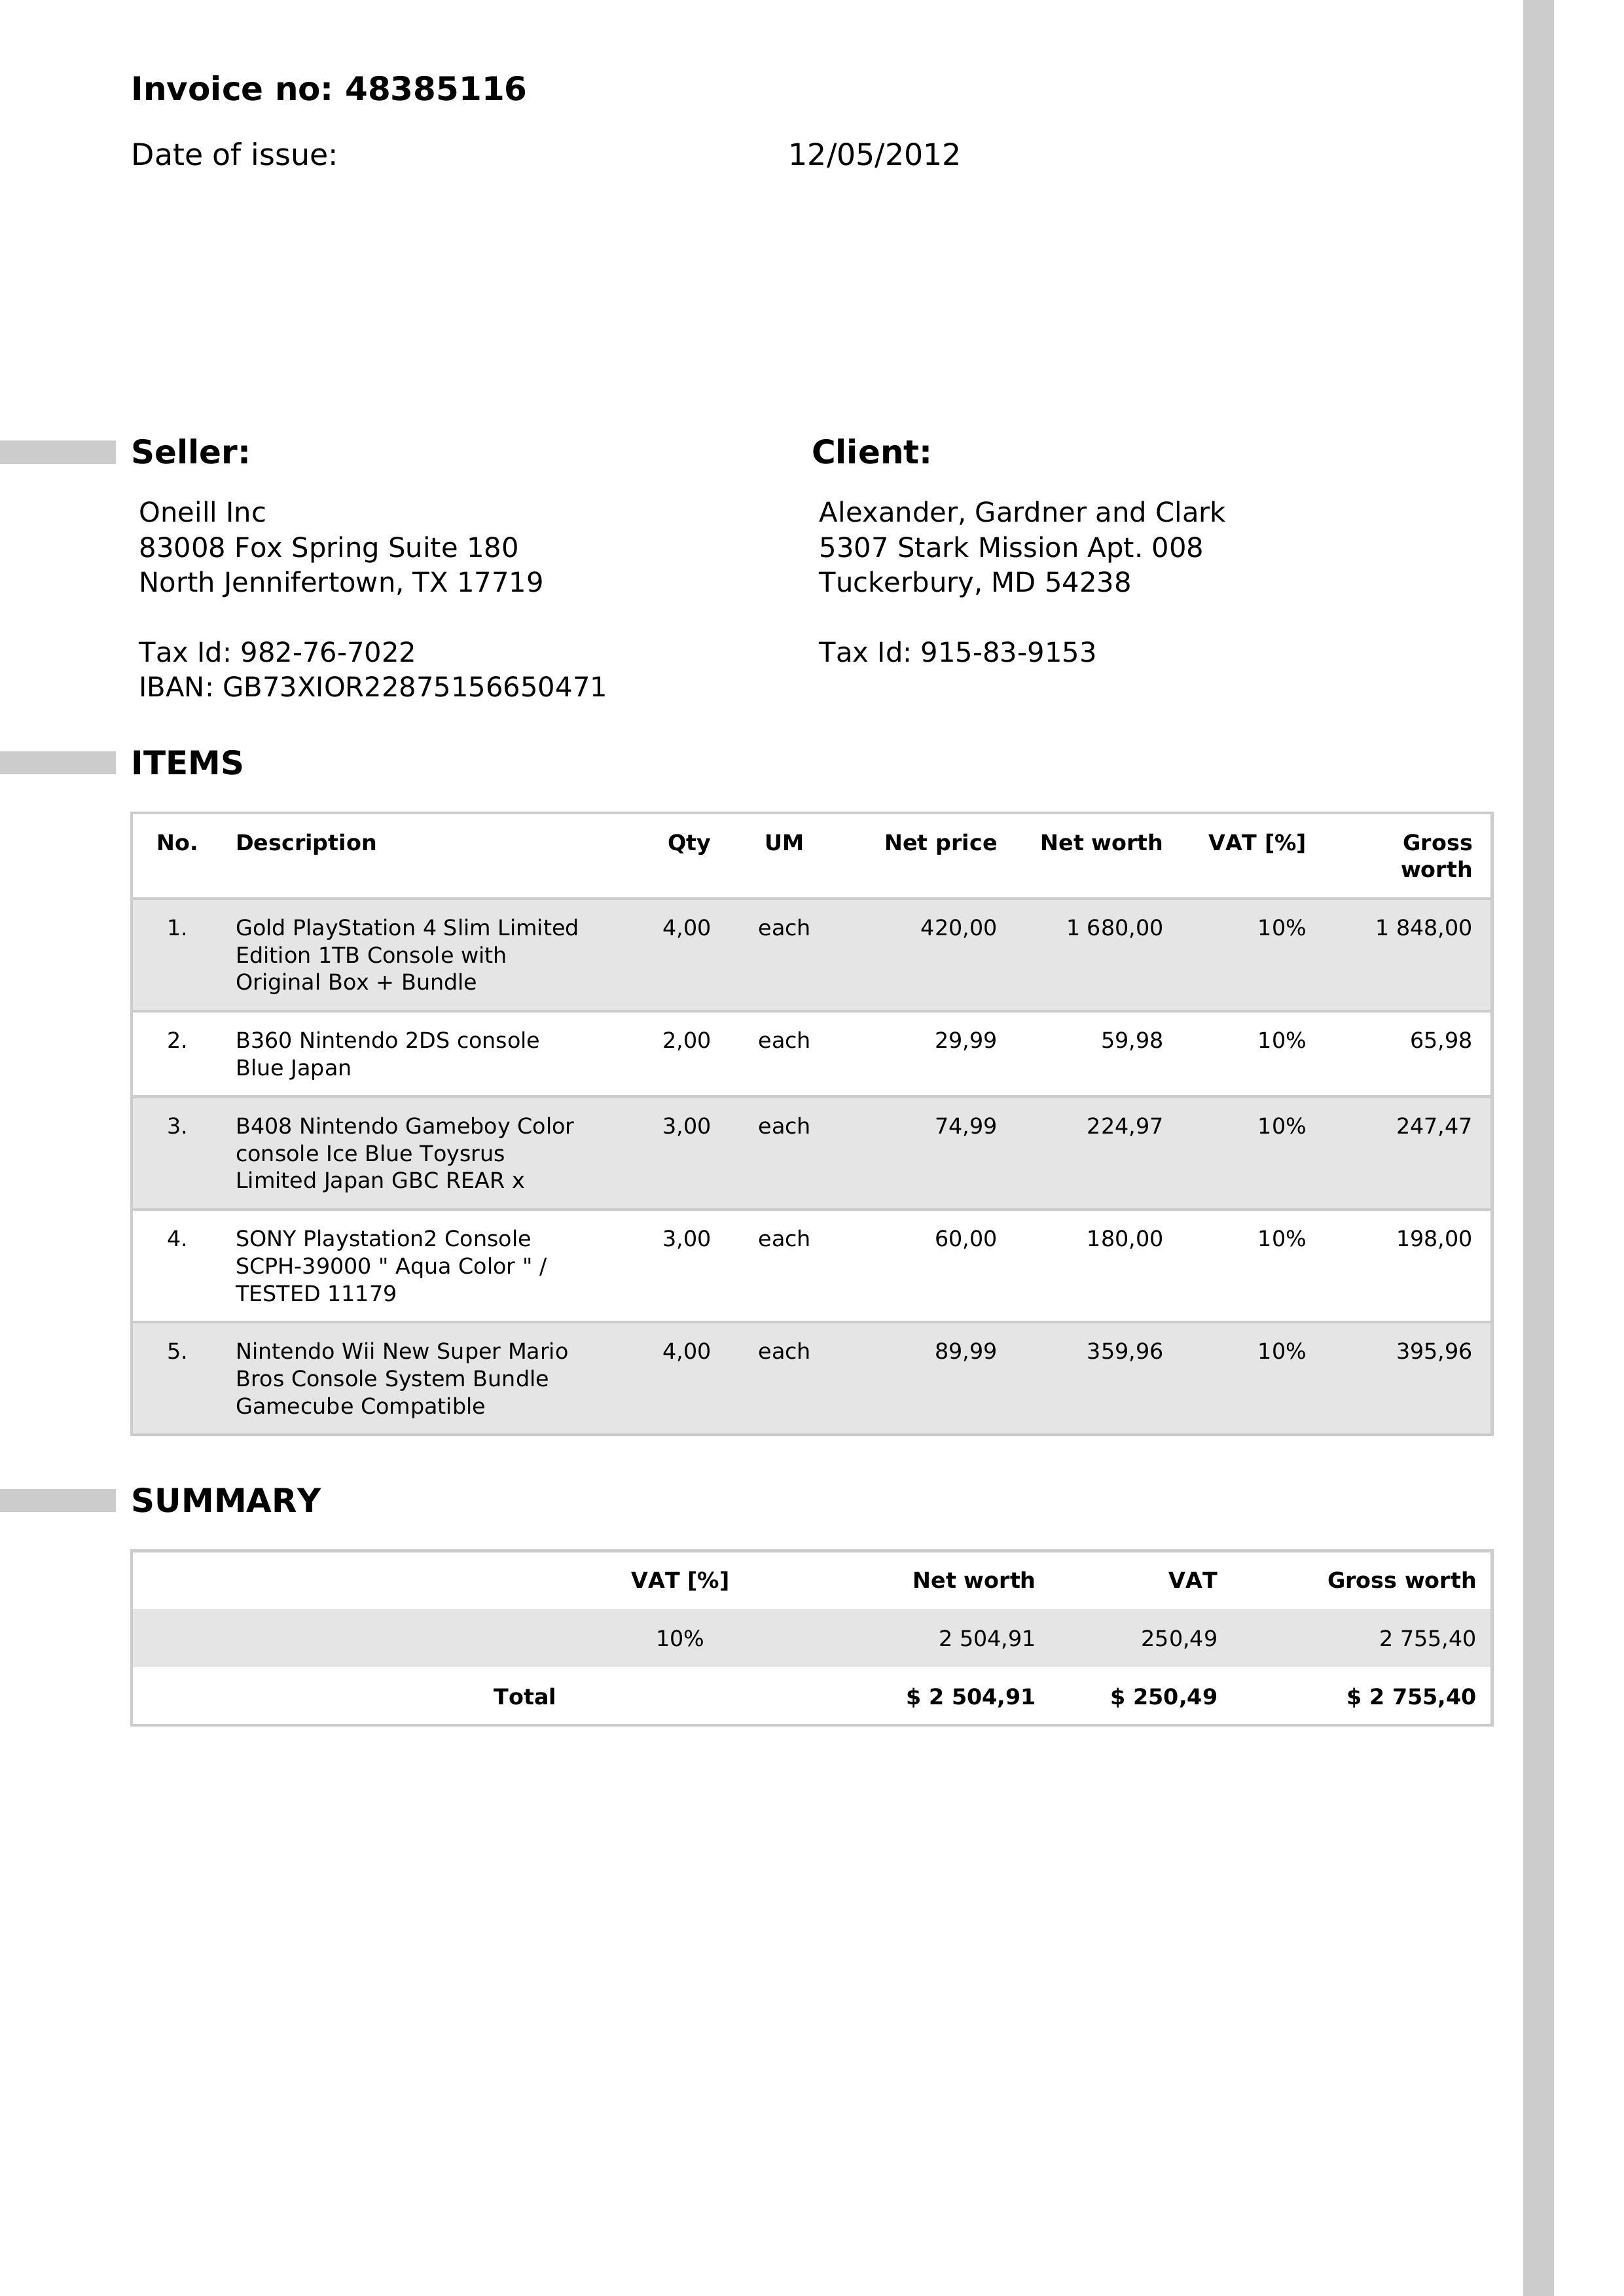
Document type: Invoice